Question: How is the property described in the document?
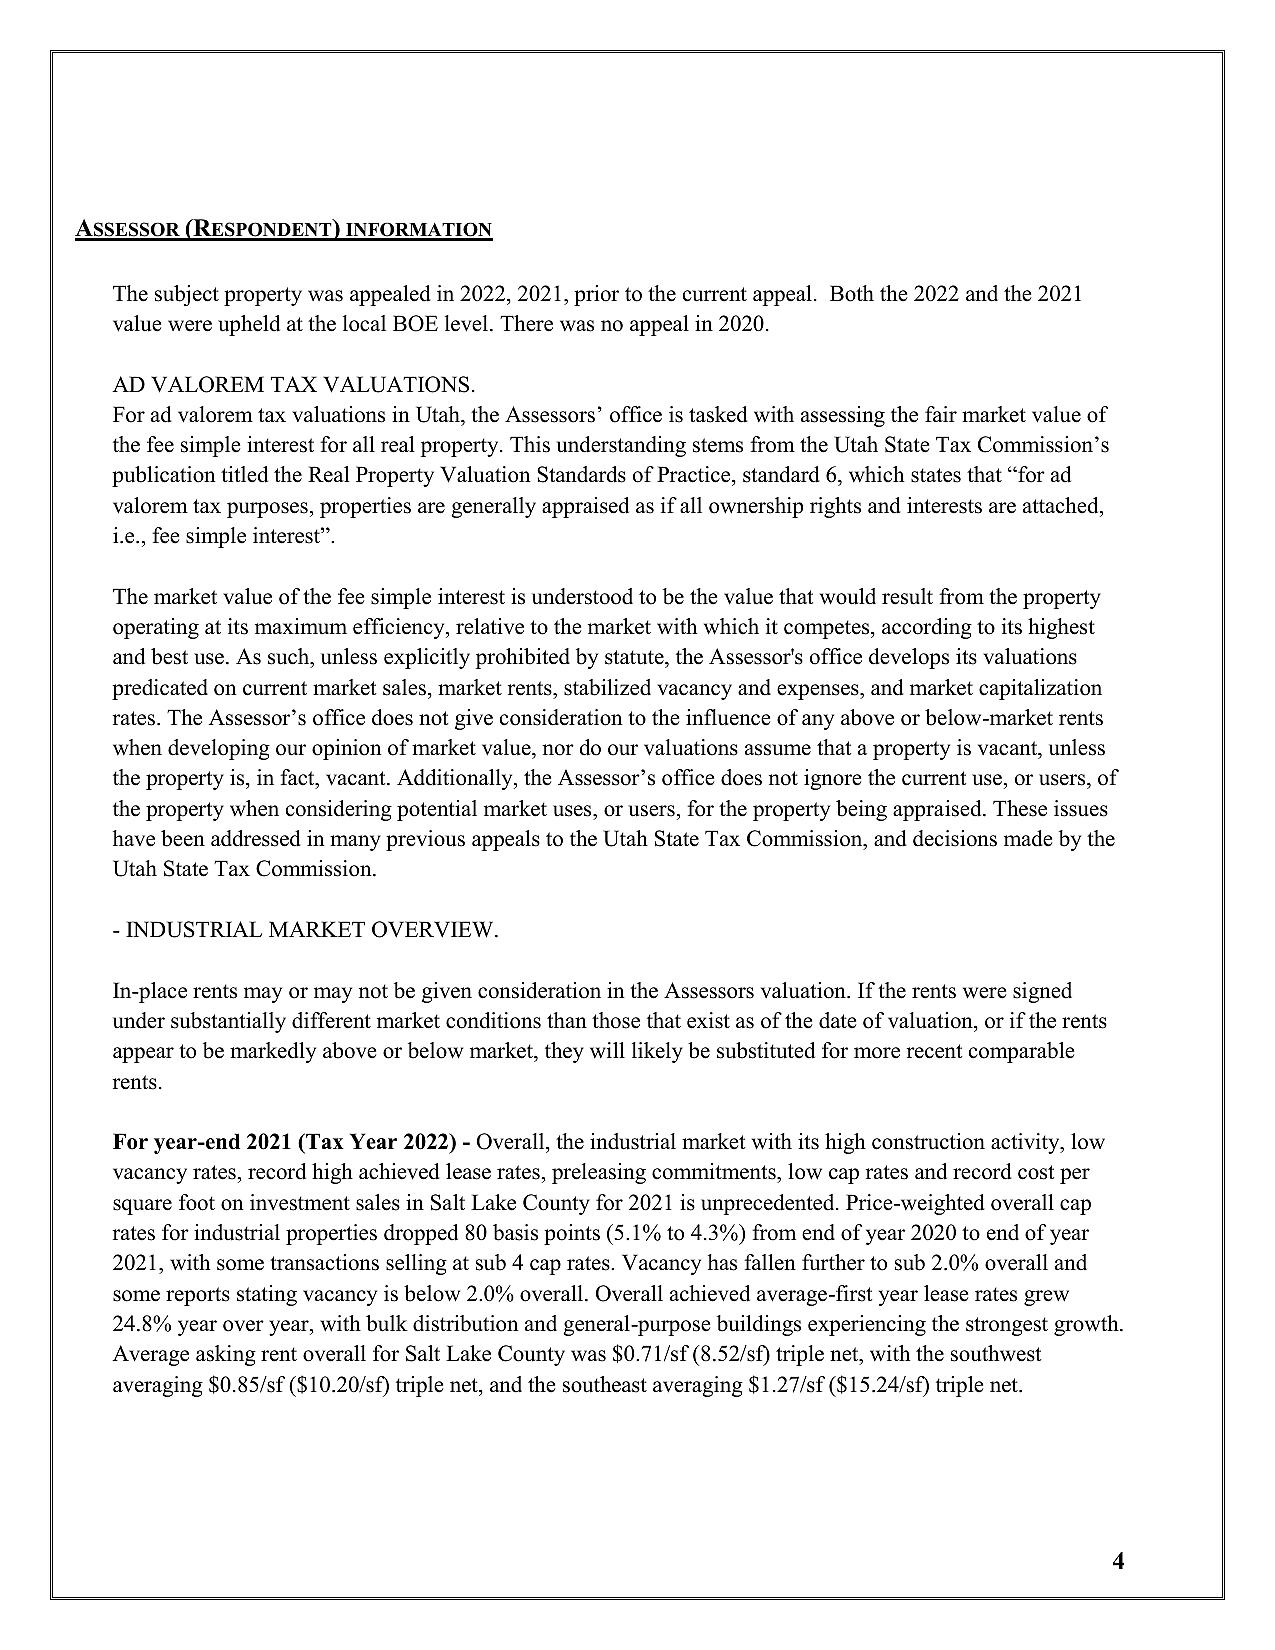
Answer: "Industrial Market Overview"